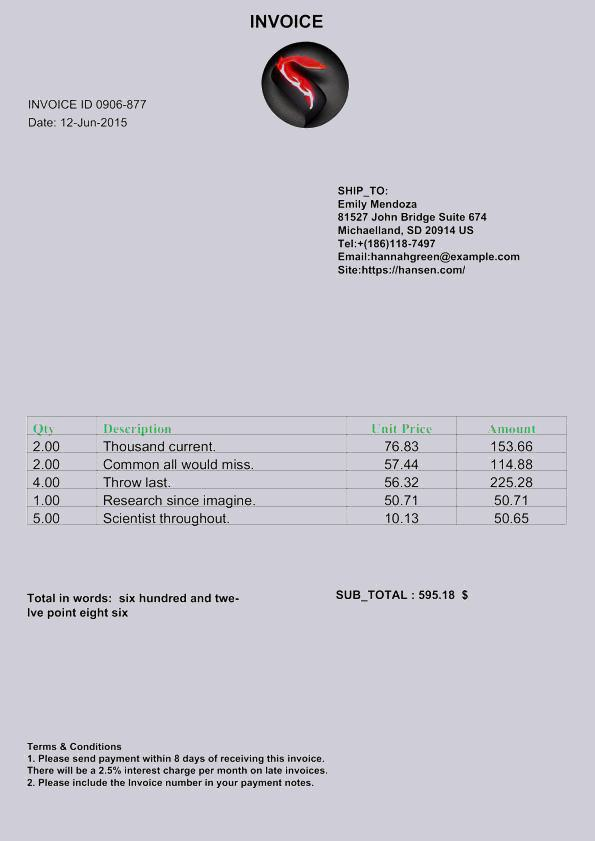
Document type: Invoice